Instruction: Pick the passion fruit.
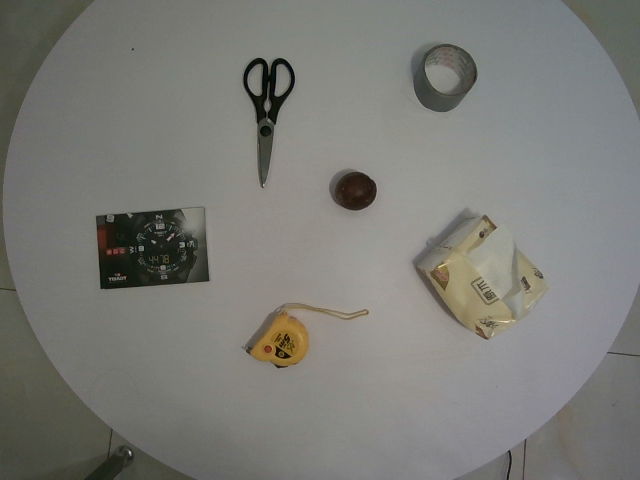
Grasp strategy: vertical